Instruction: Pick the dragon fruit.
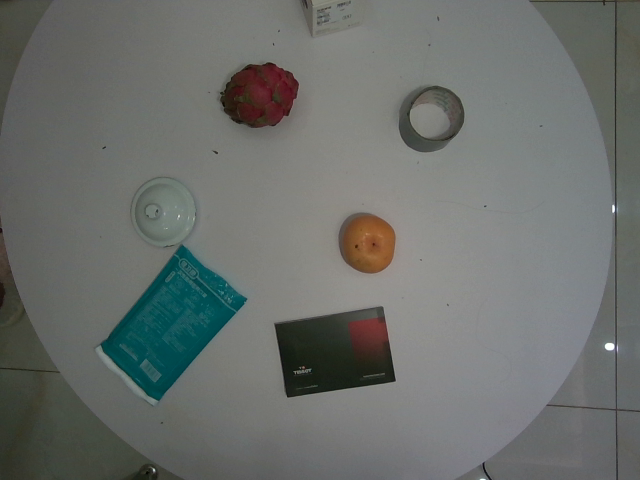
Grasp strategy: vertical